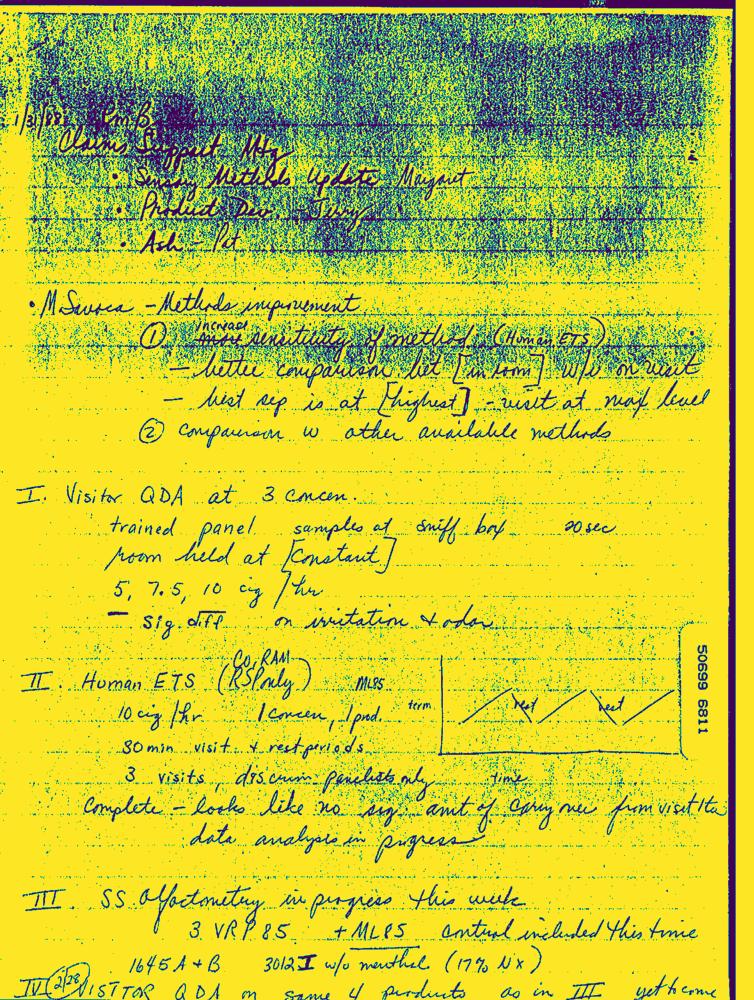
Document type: Hand-Written